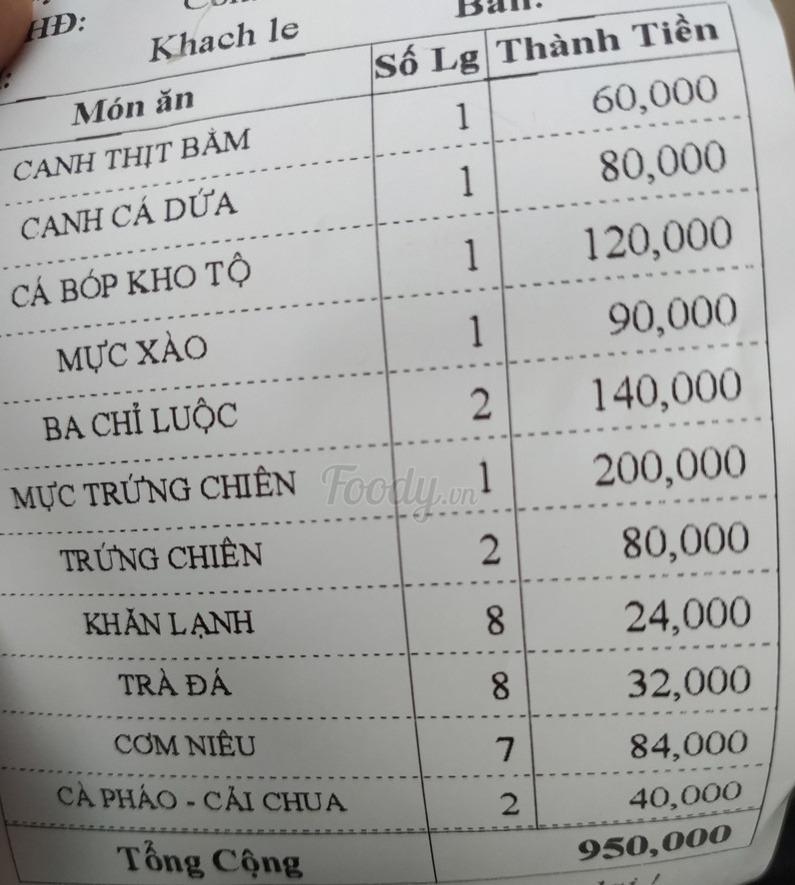
HD: Khach le

<table>
  <tr>
    <th>Món ăn</th>
    <th>Số Lg</th>
    <th>Thành Tiền</th>
  </tr>
  <tr>
    <td>CANH THỊT BẰM</td>
    <td>1</td>
    <td>60,000</td>
  </tr>
  <tr>
    <td>CANH CÁ DỨA</td>
    <td>1</td>
    <td>80,000</td>
  </tr>
  <tr>
    <td>CÁ BÓP KHO TỘ</td>
    <td>1</td>
    <td>120,000</td>
  </tr>
  <tr>
    <td>MỰC XẢO</td>
    <td>1</td>
    <td>90,000</td>
  </tr>
  <tr>
    <td>BA CHỈ LUỘC</td>
    <td>2</td>
    <td>140,000</td>
  </tr>
  <tr>
    <td>MỰC TRỨNG CHIÊN</td>
    <td>1</td>
    <td>200,000</td>
  </tr>
  <tr>
    <td>TRỨNG CHIÊN</td>
    <td>2</td>
    <td>80,000</td>
  </tr>
  <tr>
    <td>KHĂN LẠNH</td>
    <td>8</td>
    <td>24,000</td>
  </tr>
  <tr>
    <td>TRÀ ĐÁ</td>
    <td>8</td>
    <td>32,000</td>
  </tr>
  <tr>
    <td>CƠM NIÊU</td>
    <td>7</td>
    <td>84,000</td>
  </tr>
  <tr>
    <td>CÀ PHẢO - CẢI CHUA</td>
    <td>2</td>
    <td>40,000</td>
  </tr>
  <tr>
    <td>Tổng Cộng</td>
    <td></td>
    <td>950,000</td>
  </tr>
</table>